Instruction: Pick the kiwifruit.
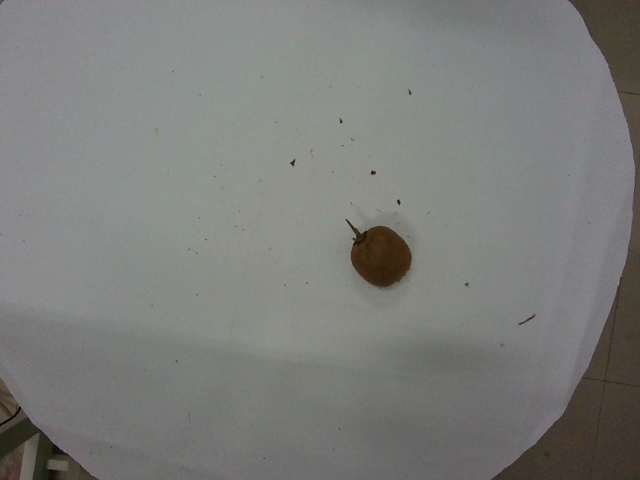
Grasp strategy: vertical